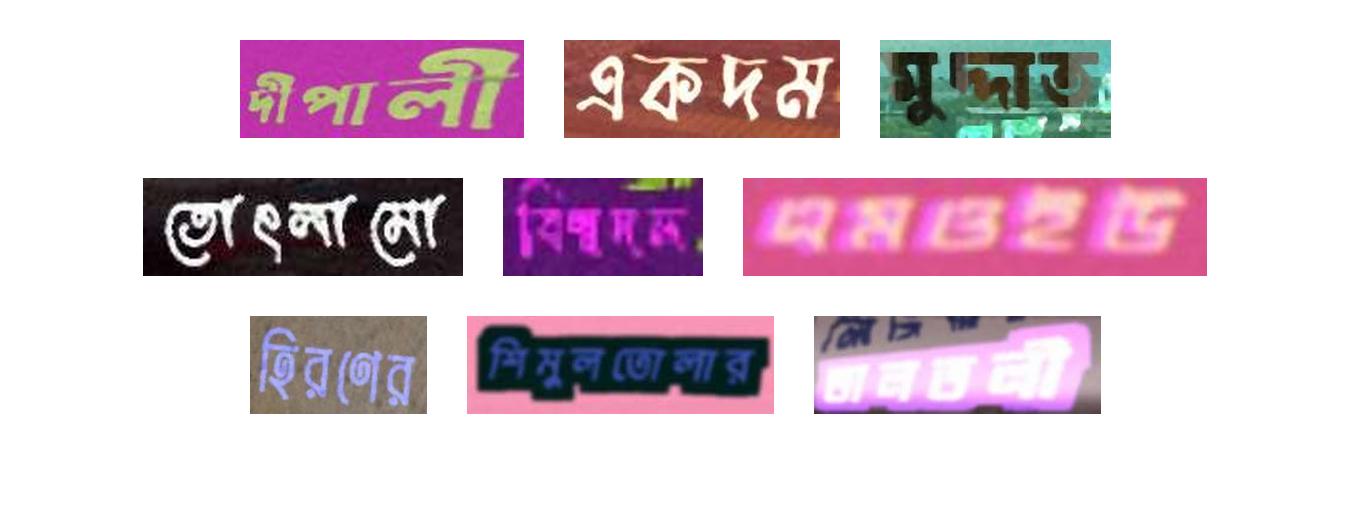
দীপালী একদম মুদ্দাত
তোৎলামো বিল্বদল এমওইউ
হিরণের শিমুলতোলার তালতলী